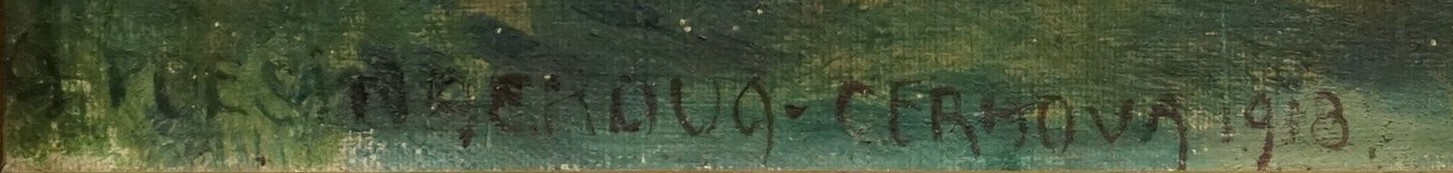
Signature of: anna plesingerová božinová